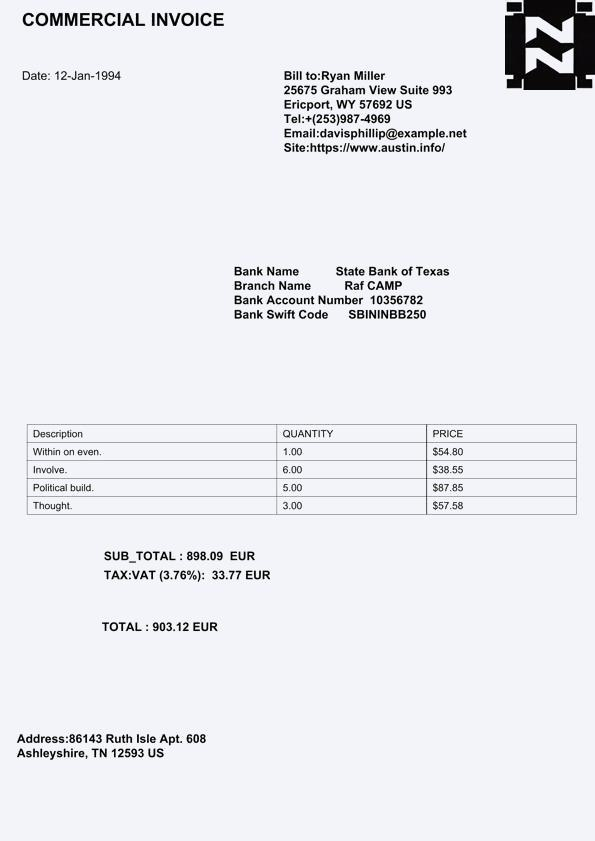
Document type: Invoice